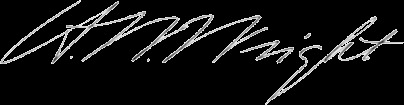
Signature of: ammi willard wright